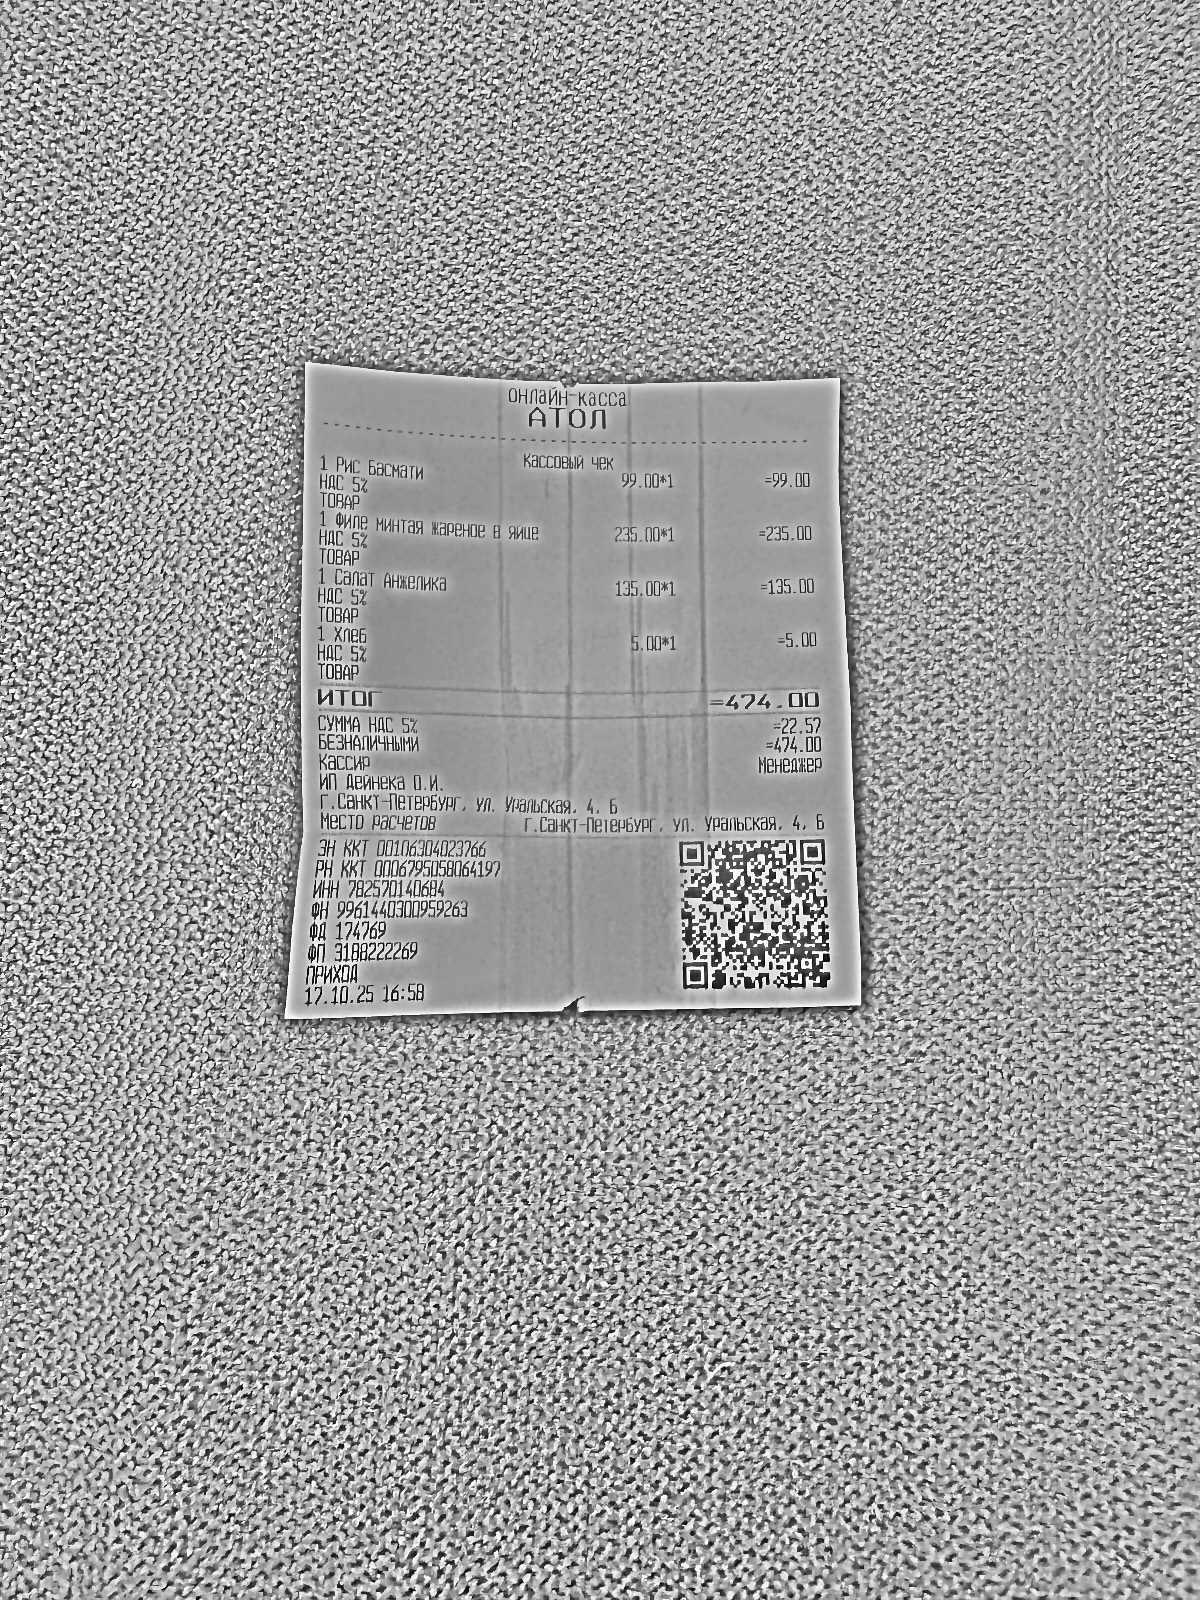
Продавец: ИП Дейнека О.И.
ИНН: 782570140684
Дата: 17.10.25
Товары: 1 Рис Басмати; 1 Филе минтая жареное в яйце; 1 Салат Анжелика; 1 Хлеб
Количество: 1; 1; 1; 1
Цена: 99.00; 235.00; 135.00; 5.00
Сумма: 99.00; 235.00; 135.00; 5.00
Итого: 474.00